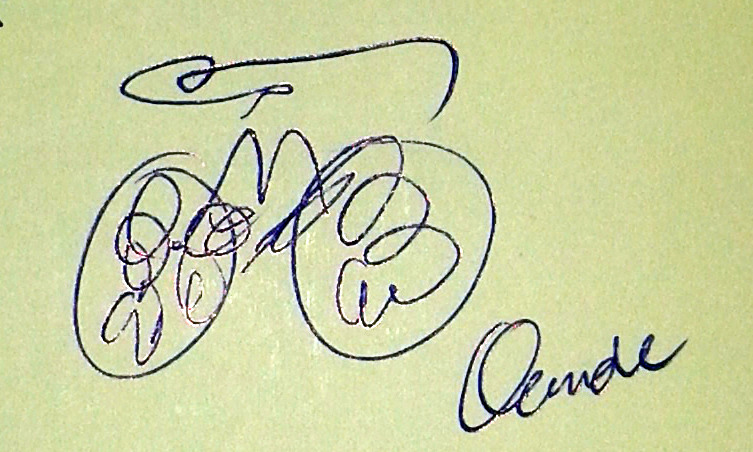
Signature of: claude marthaler